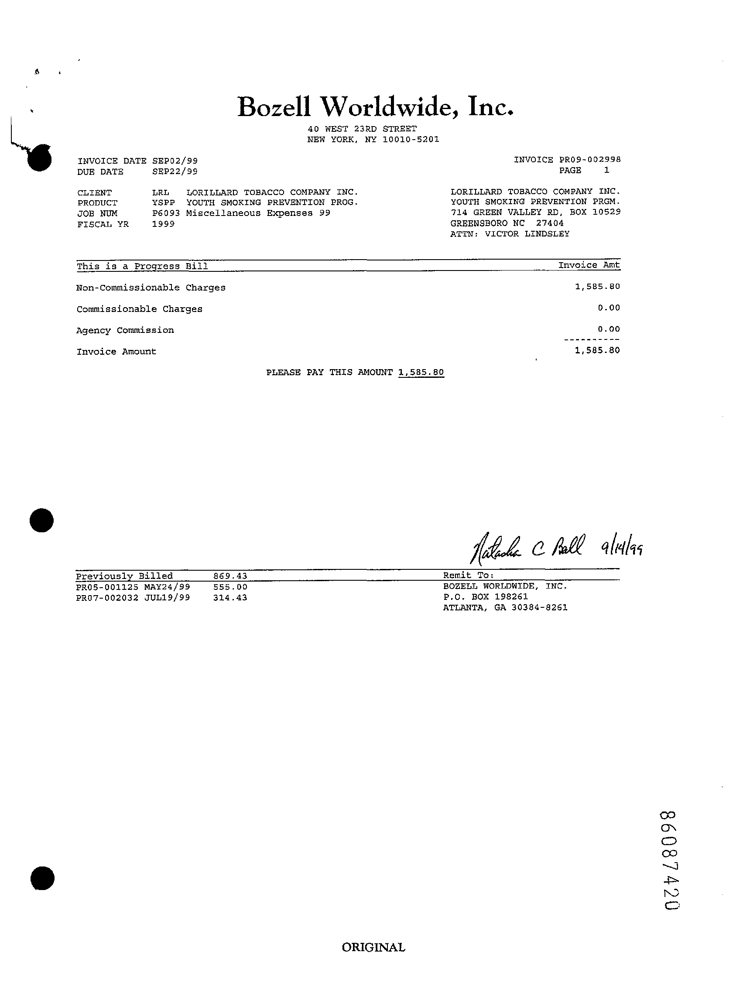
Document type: Invoice